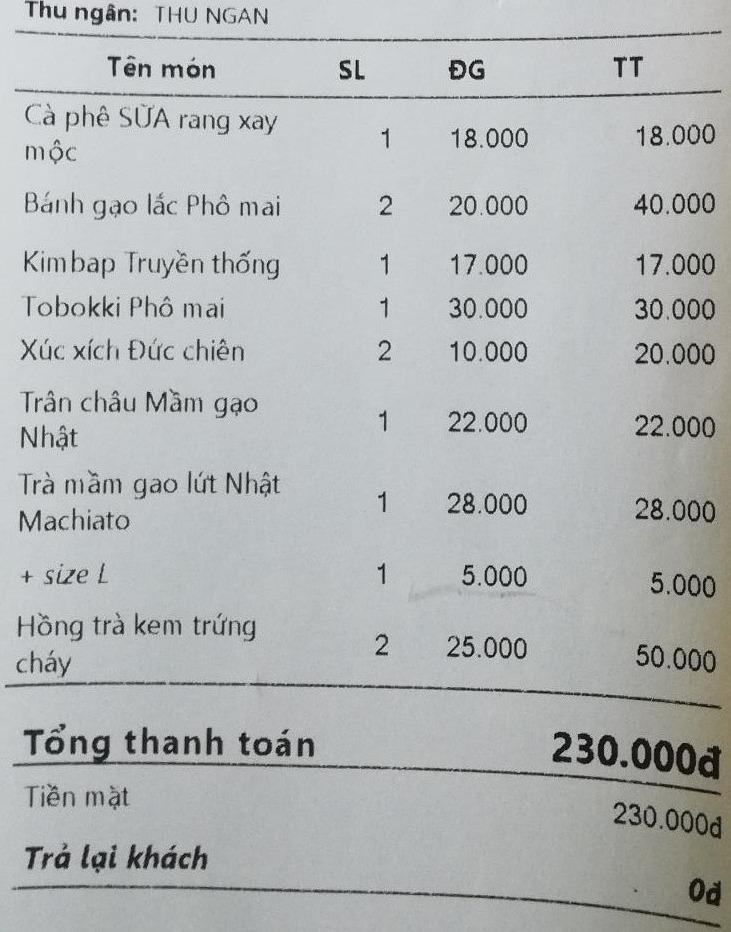
Thu ngân: THU NGAN

<table>
<tr>
<th>Tên món</th>
<th>SL</th>
<th>ĐG</th>
<th>TT</th>
</tr>
<tr>
<td>Cà phê SỮA rang xay mộc</td>
<td>1</td>
<td>18.000</td>
<td>18.000</td>
</tr>
<tr>
<td>Bánh gạo lắc Phô mai</td>
<td>2</td>
<td>20.000</td>
<td>40.000</td>
</tr>
<tr>
<td>Kimbap Truyền thống</td>
<td>1</td>
<td>17.000</td>
<td>17.000</td>
</tr>
<tr>
<td>Tobokki Phô mai</td>
<td>1</td>
<td>30.000</td>
<td>30.000</td>
</tr>
<tr>
<td>Xúc xích Đức chiên</td>
<td>2</td>
<td>10.000</td>
<td>20.000</td>
</tr>
<tr>
<td>Trân châu Mầm gạo Nhật</td>
<td>1</td>
<td>22.000</td>
<td>22.000</td>
</tr>
<tr>
<td>Trà mầm gạo lứt Nhật Machiato</td>
<td>1</td>
<td>28.000</td>
<td>28.000</td>
</tr>
<tr>
<td>+ size L</td>
<td>1</td>
<td>5.000</td>
<td>5.000</td>
</tr>
<tr>
<td>Hồng trà kem trứng cháy</td>
<td>2</td>
<td>25.000</td>
<td>50.000</td>
</tr>
</table>

Tổng thanh toán 230.000đ
Tiền mặt 230.000đ
Trả lại khách 0đ